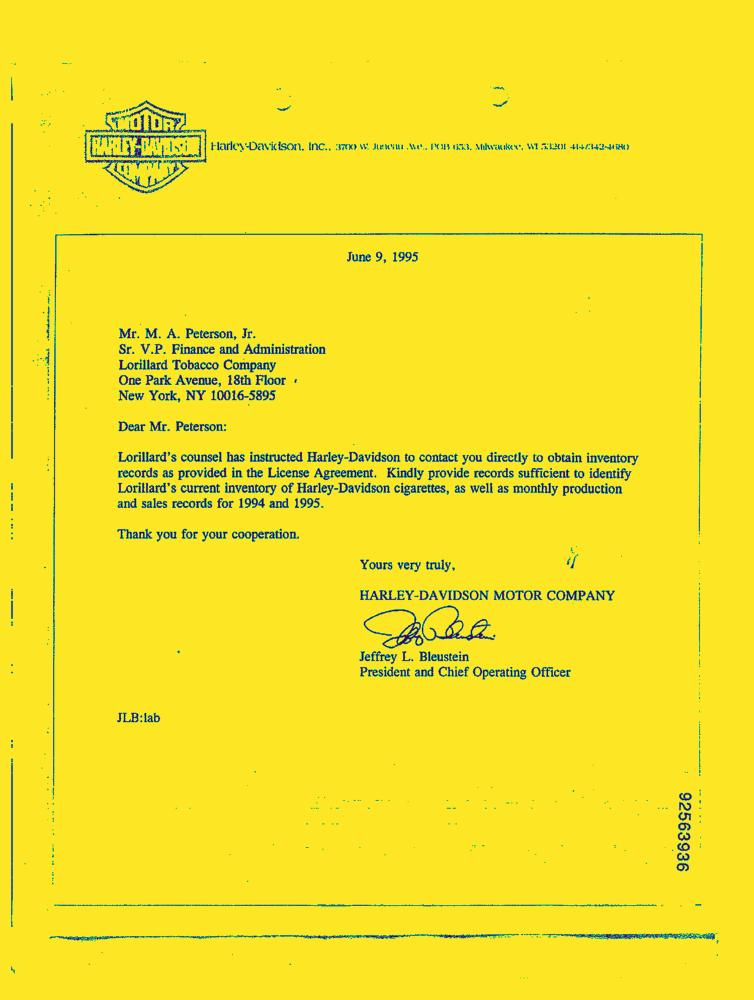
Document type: Letter-Doc